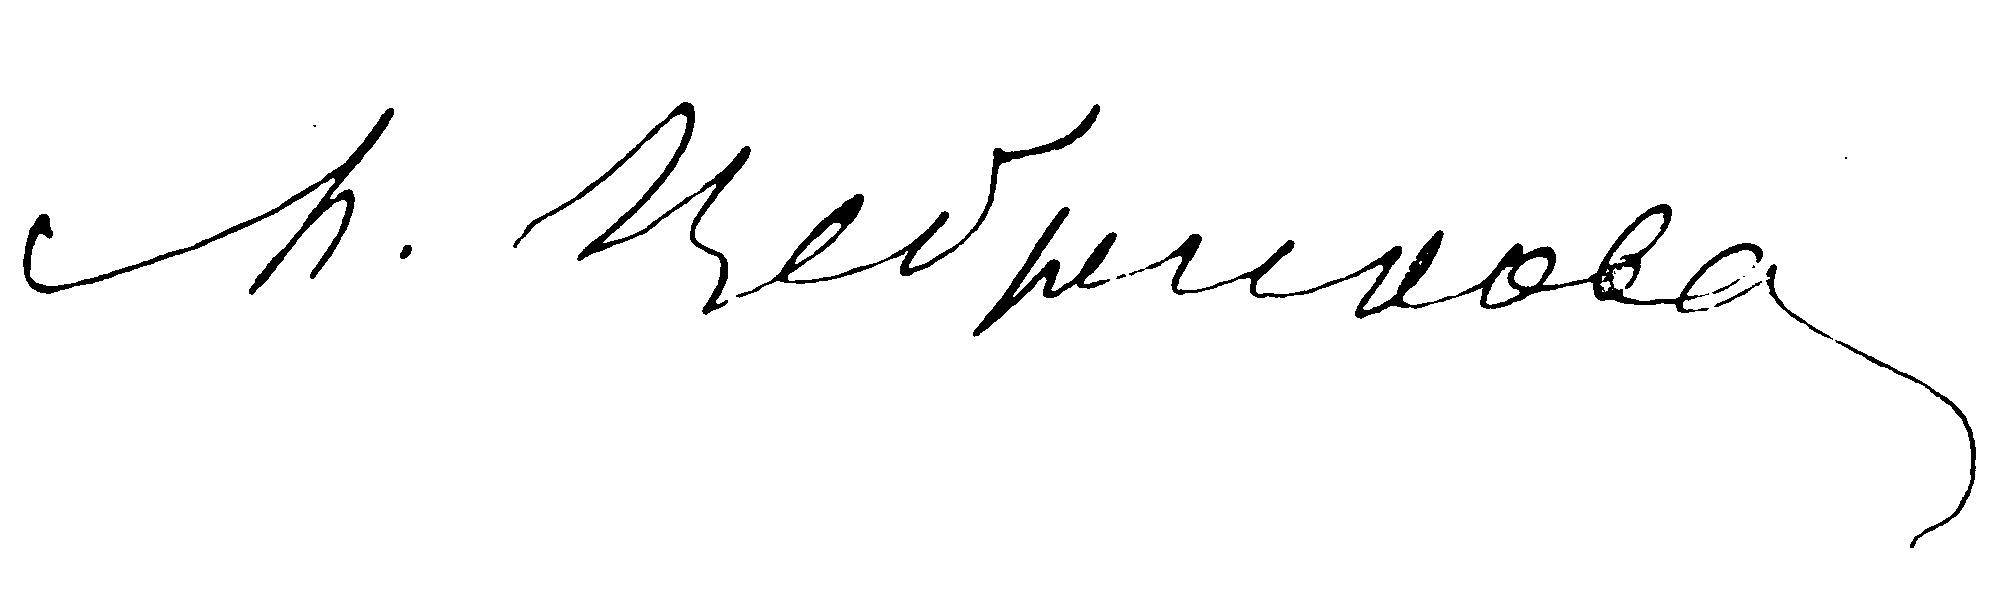
Signature of: m k tsebrikova